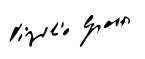
Signature of: virgilio giotti